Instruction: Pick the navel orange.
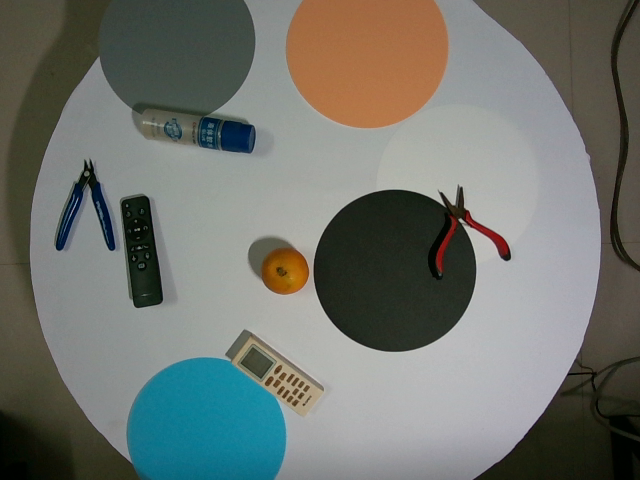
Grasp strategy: vertical